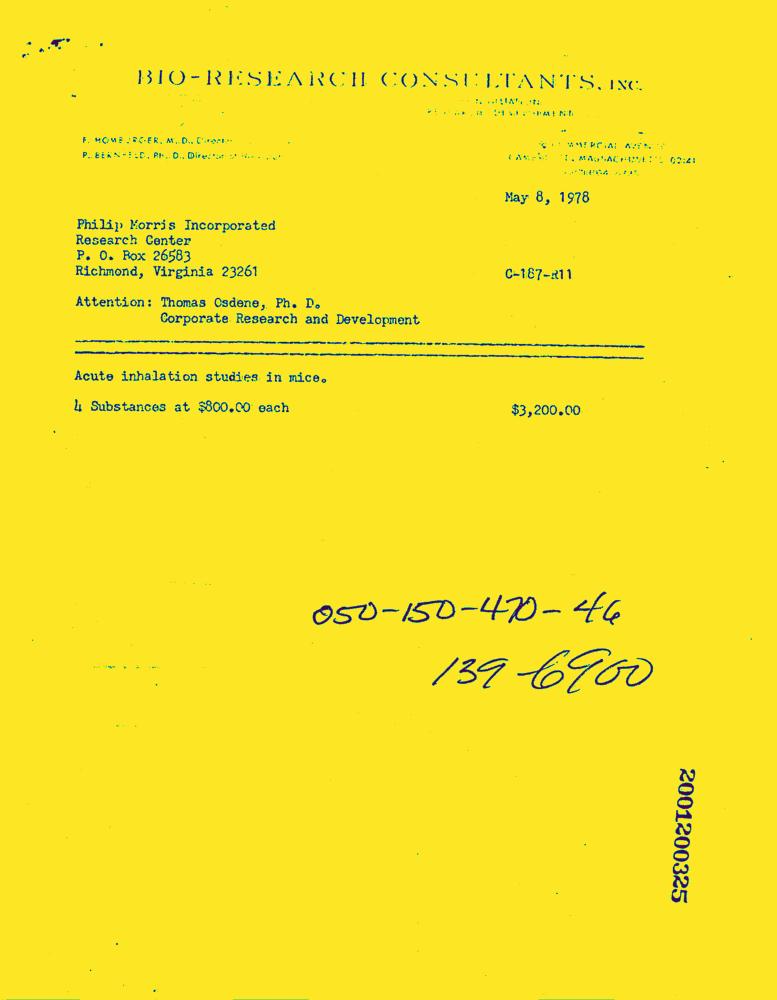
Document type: Invoice-Doc